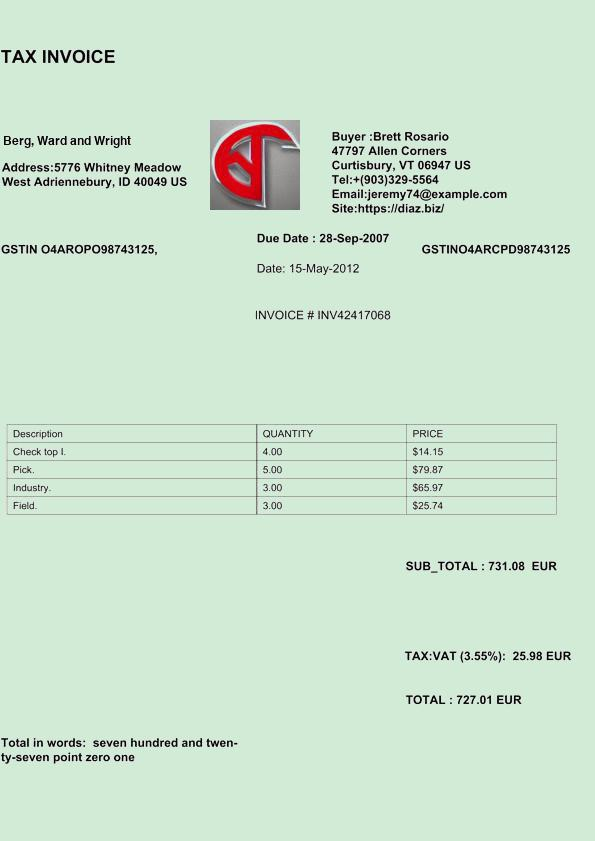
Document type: Invoice